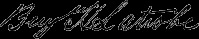
Signature of: benjamin henry latrobe